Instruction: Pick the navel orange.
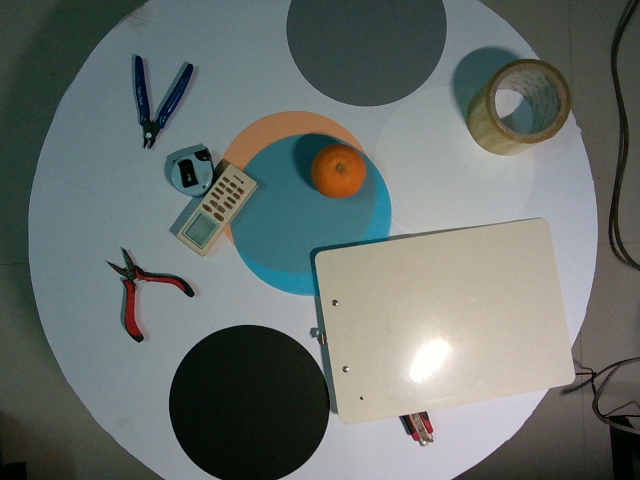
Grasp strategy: vertical